Question: What do the imaging results show?
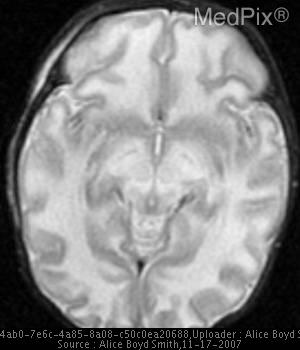
Answer: The imaging shows • Axial T2 weighted images reveal T2 prolongation, consistent with edema, in the deep cerebellar white matter, dorsal brainstem, cerebral peduncles, and posterior limb of the internal capsule.
• MR spectroscopy reveals a broad peak at 0.9 ppm representing branched chain amino acids and branched chain alpha ketoacids.  An abnormal peak is also present at 1.33 ppm consistent with lactate. Axial T2 weighted images demonstrate T2 prolongation within the deep cerebellar white matter, brainstem, cerebral peduncles, and posterior limbs of the internal capsule.  A variety of aminoacidopathies/aminoaciduria diseases produce diffuse and symmetric white matter changes..